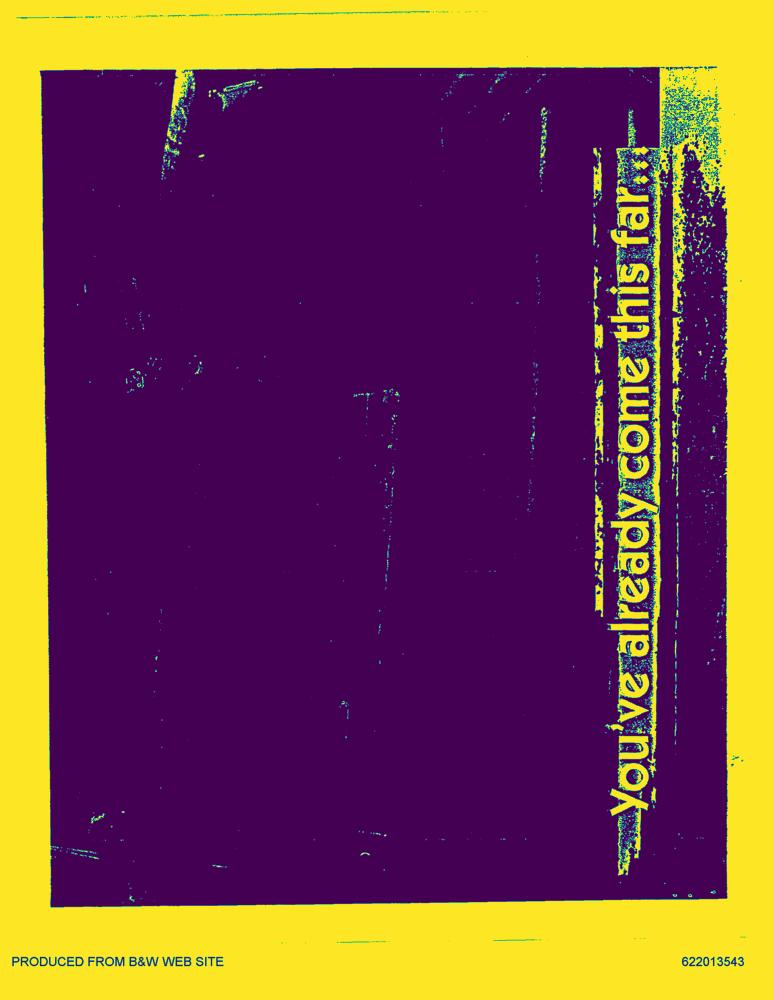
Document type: AD